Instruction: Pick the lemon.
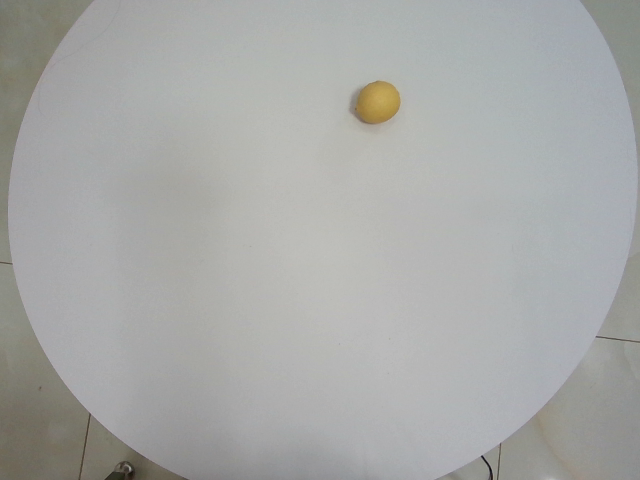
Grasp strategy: vertical